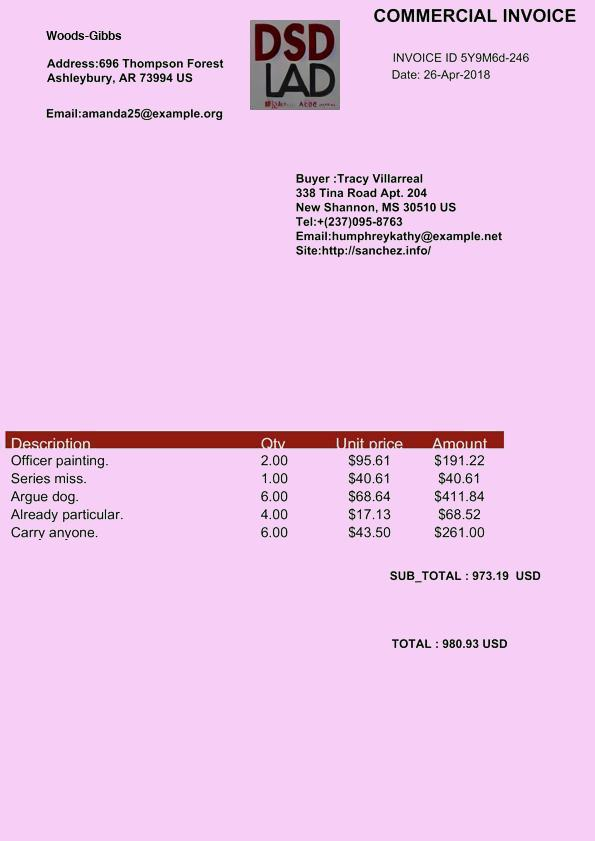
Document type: Invoice